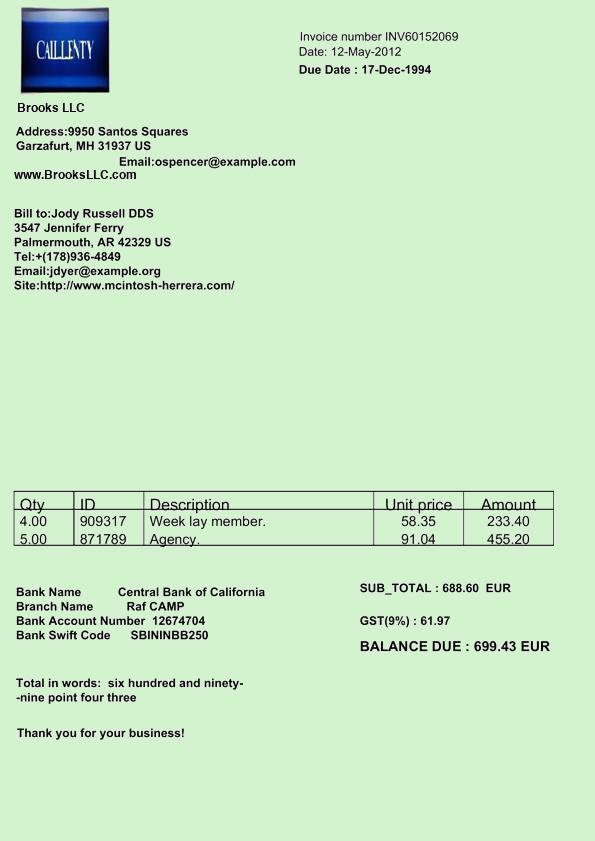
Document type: Invoice